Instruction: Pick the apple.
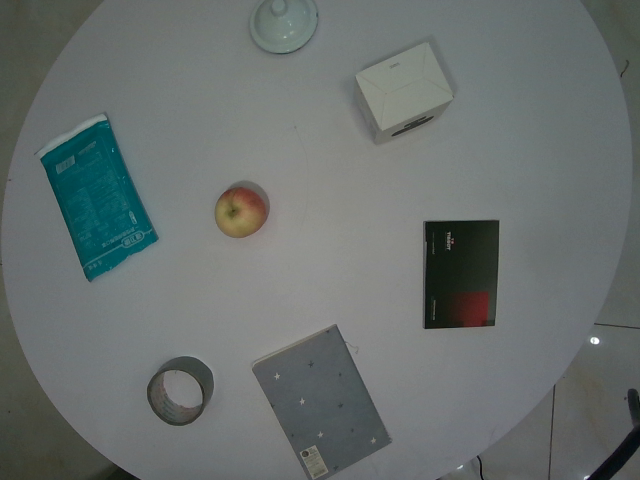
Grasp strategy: vertical